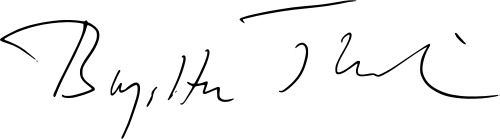
Signature of: birgitta thulin